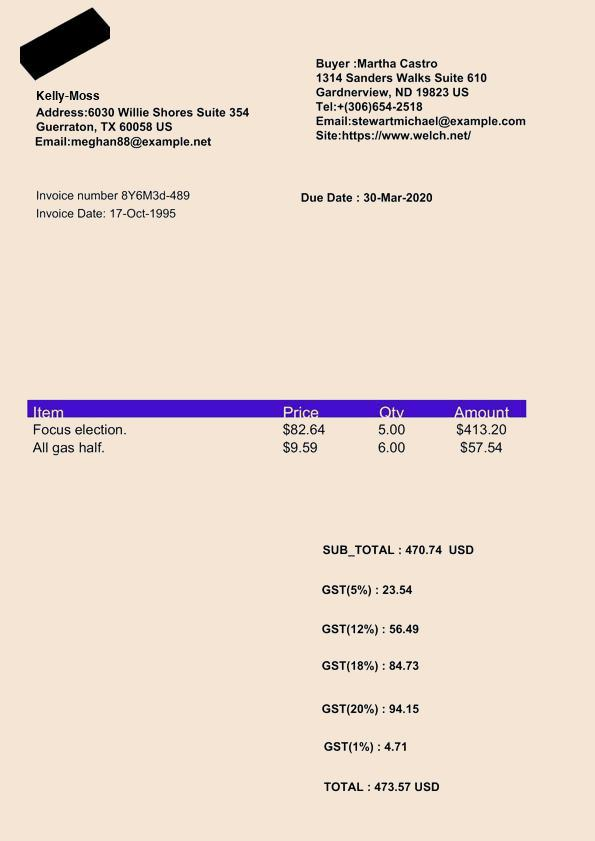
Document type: Invoice